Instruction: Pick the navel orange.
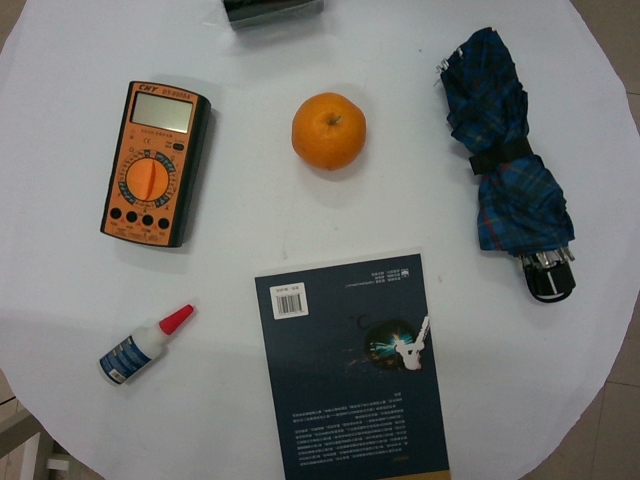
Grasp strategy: vertical